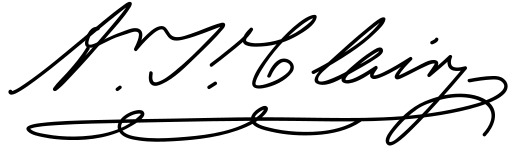
Signature of: arthur st clair